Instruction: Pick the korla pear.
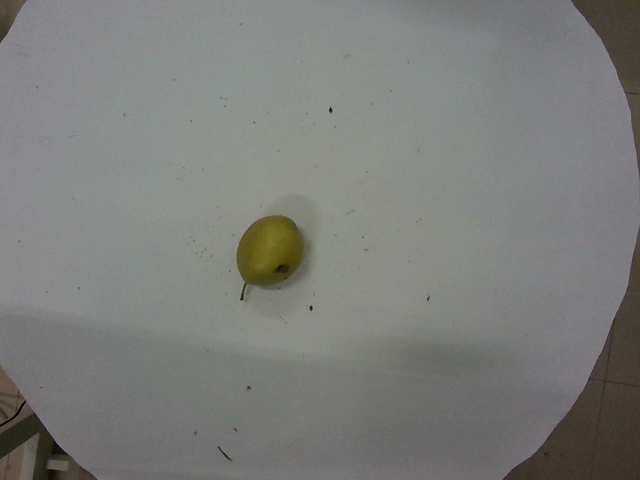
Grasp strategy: vertical